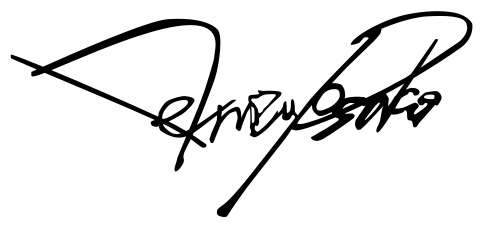
Signature of: posuka demizu